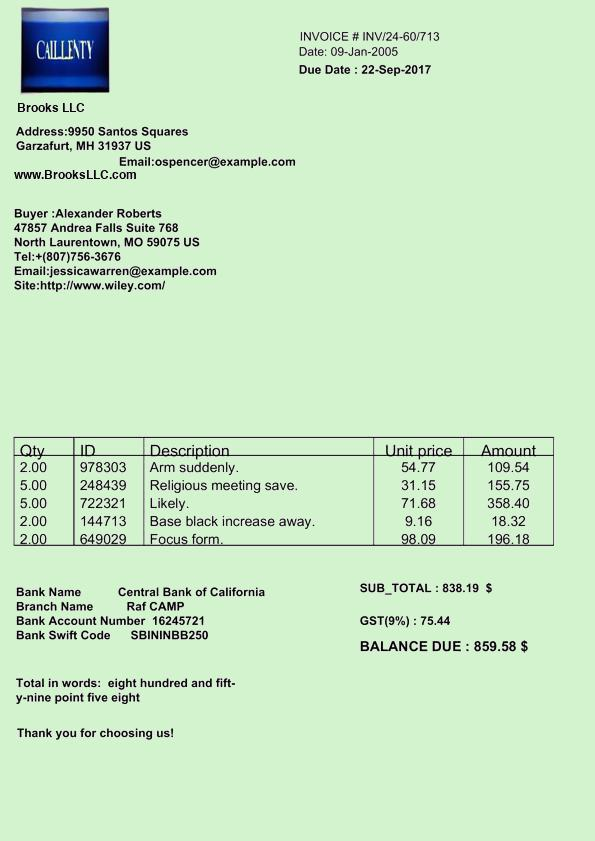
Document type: Invoice